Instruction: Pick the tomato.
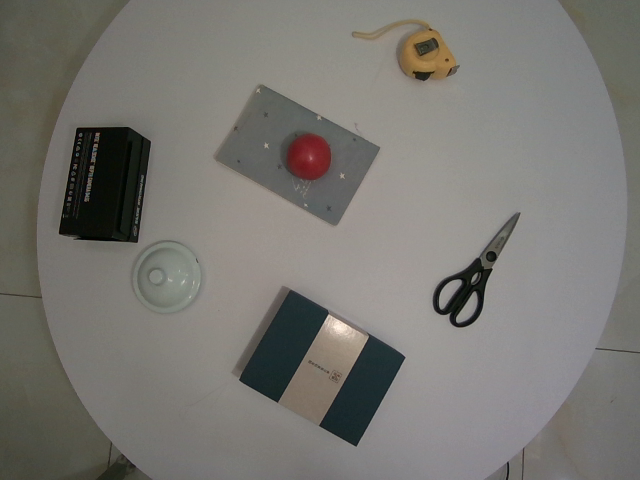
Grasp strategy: vertical